Question: What could the diagnosis suggest?
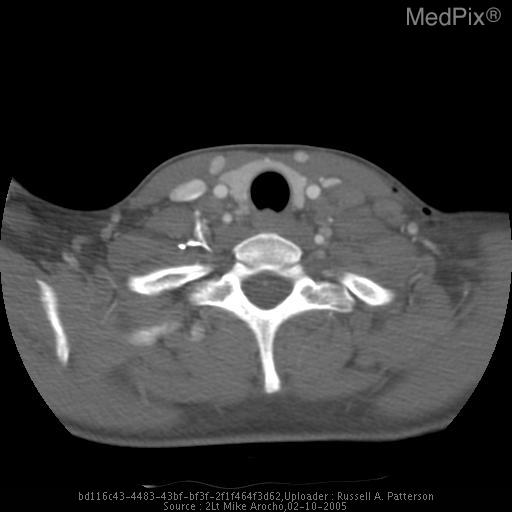
Answer: The possible diagnosis includes •  Malignancy
» Hodgkin’s disease
» Non-Hodgkin’s lymphoma
» Mediastinal malignancy
•  Benign neoplasm
•  Granulomatous disease
•  Other inflammation (abscess)
•  Congenital abnormality.